Question: By what date must an appeal be filed according to the document?
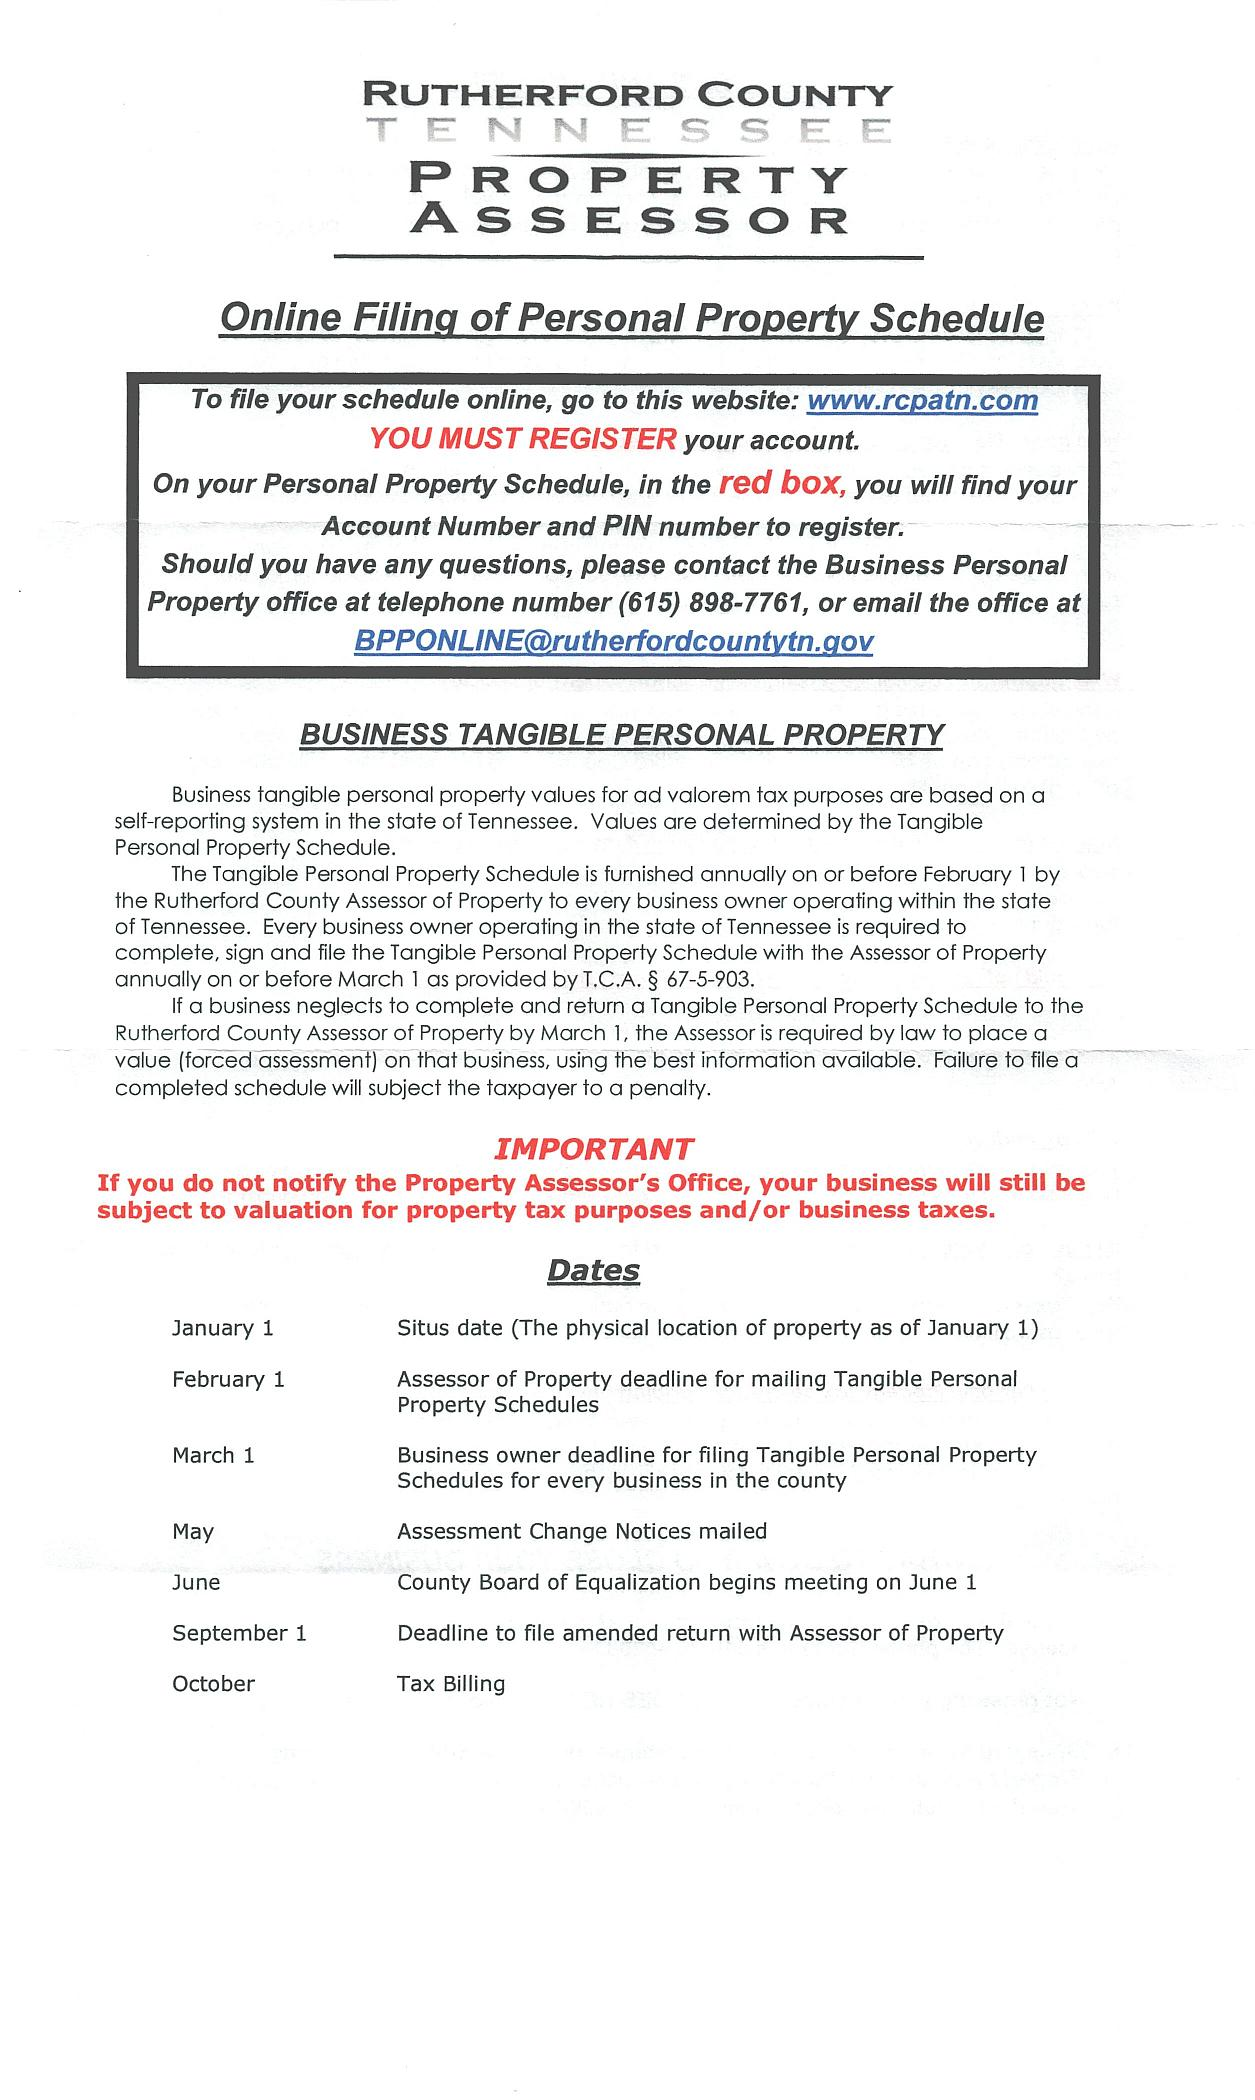
Answer: "1-Sep"